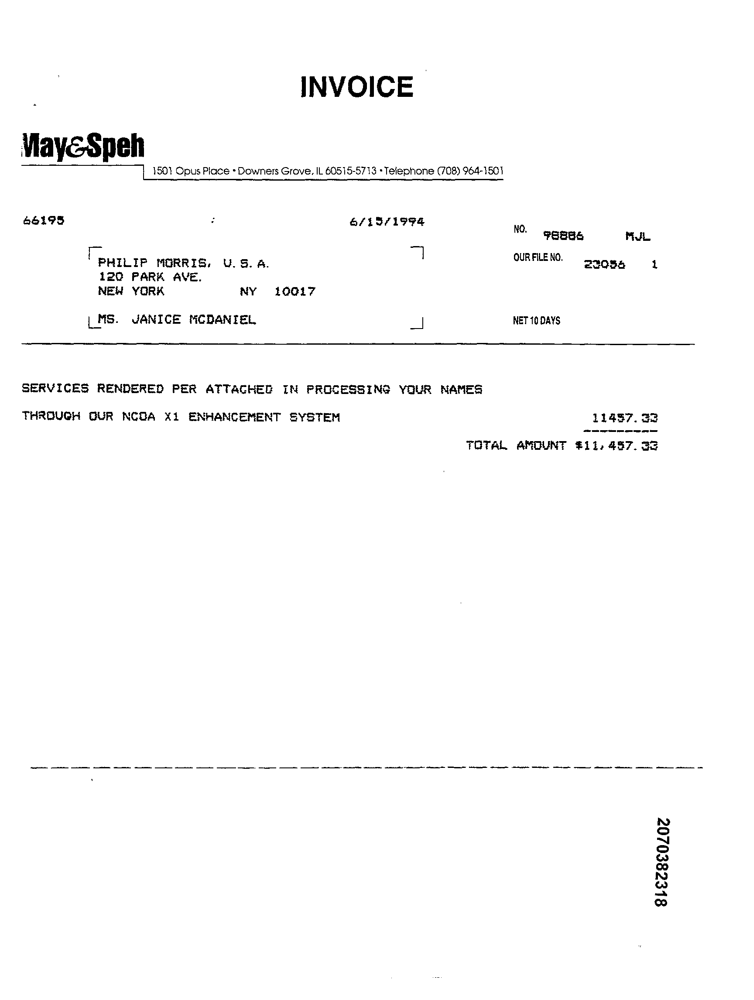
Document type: Invoice